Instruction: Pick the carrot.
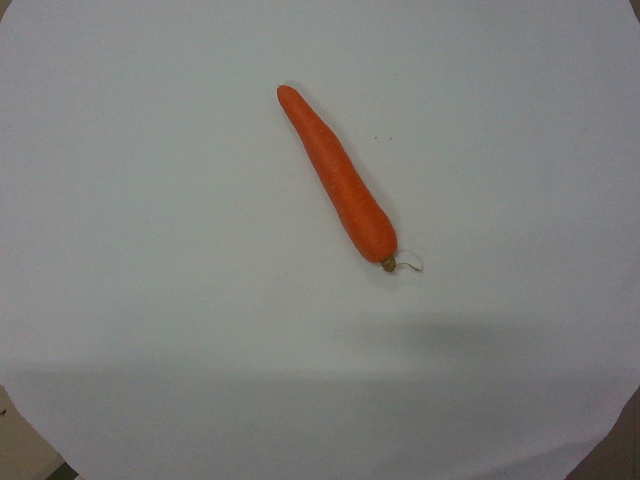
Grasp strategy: vertical